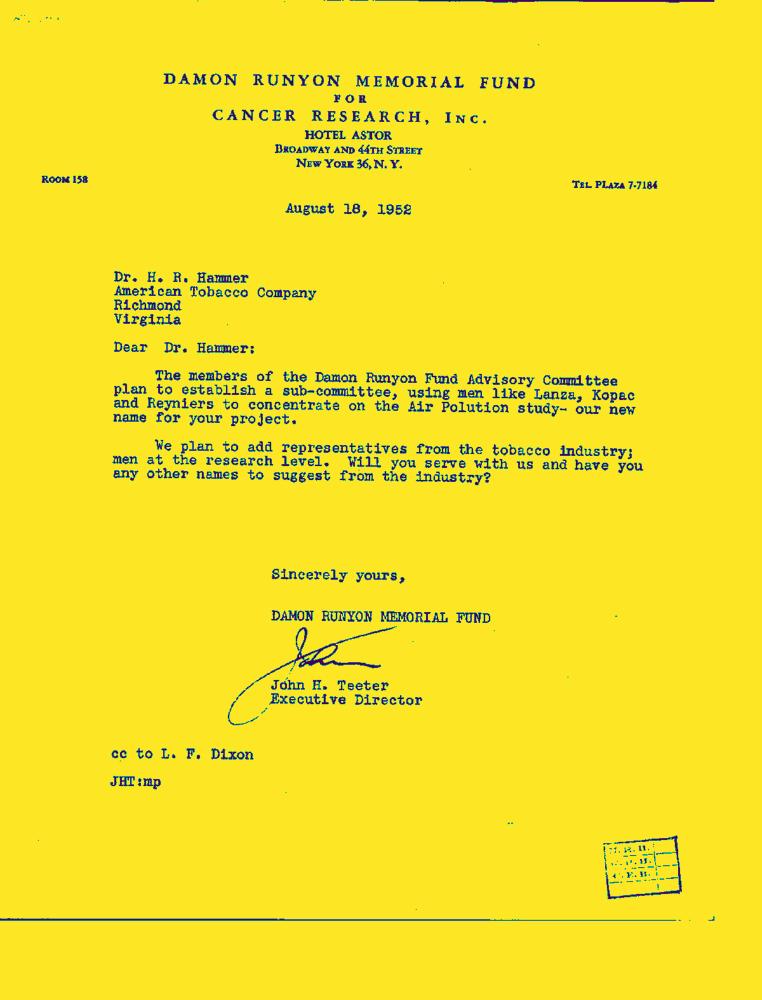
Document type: Letter-Doc